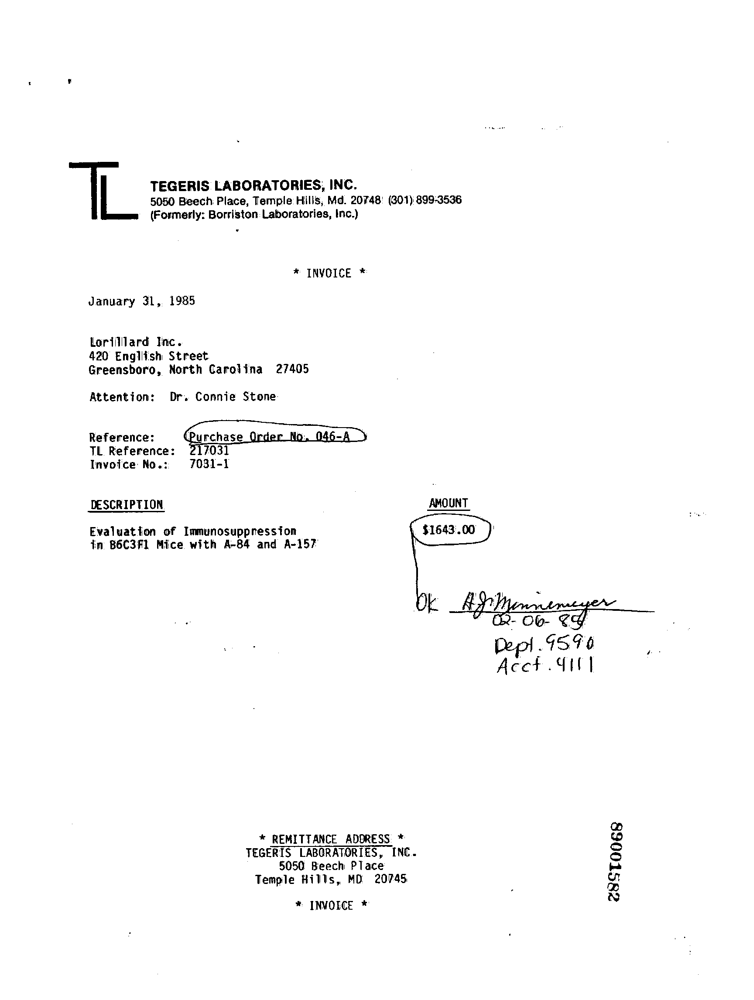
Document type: Invoice